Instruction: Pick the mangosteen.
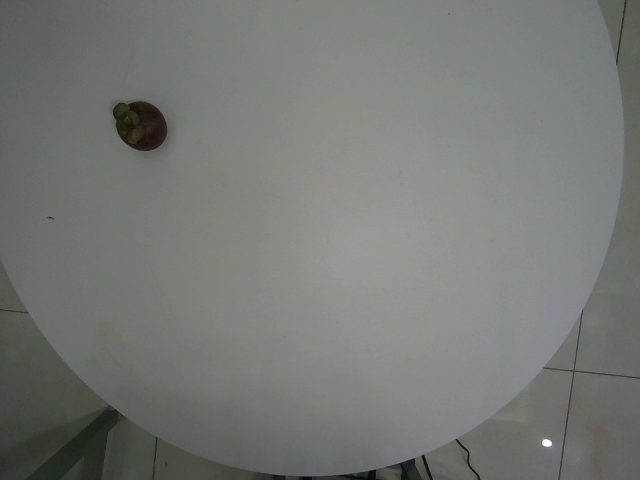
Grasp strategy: vertical